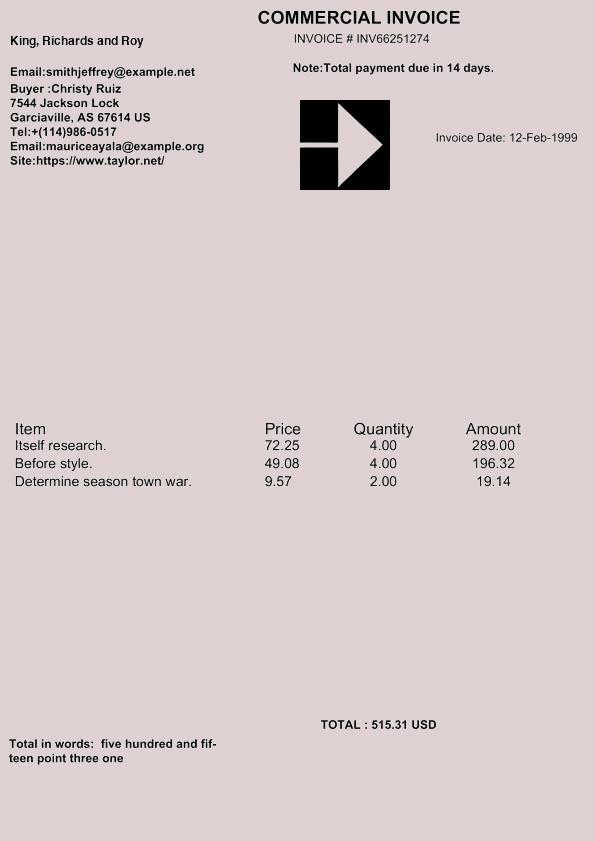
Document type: Invoice